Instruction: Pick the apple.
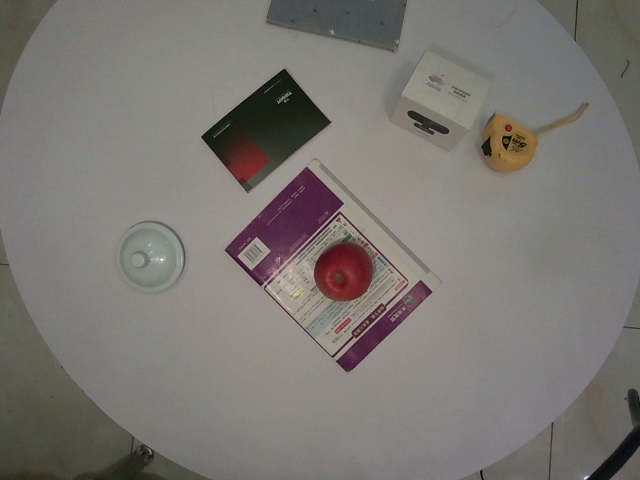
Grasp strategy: vertical